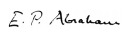
Signature of: edward abraham